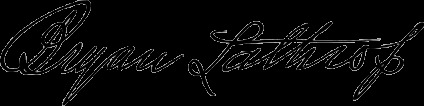
Signature of: bryan lathrop